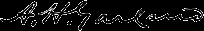
Signature of: augustus hill garland